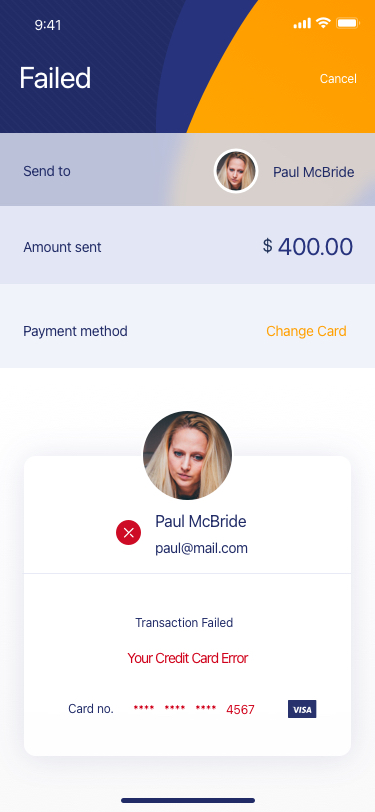
Text in this UI design:
Paul McBride
Send to
Amount sent
 400.00
$
Payment method
Change Card
Paul McBride
paul@mail.com
Transaction Failed
Your Credit Card Error
Card no.
****   ****   ****   4567
Failed
Cancel